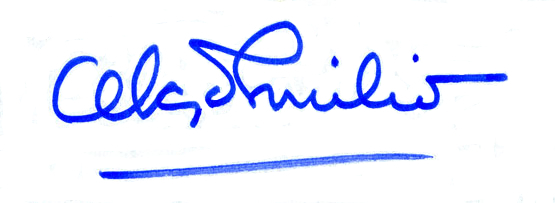
Signature of: celso emilio ferreiro